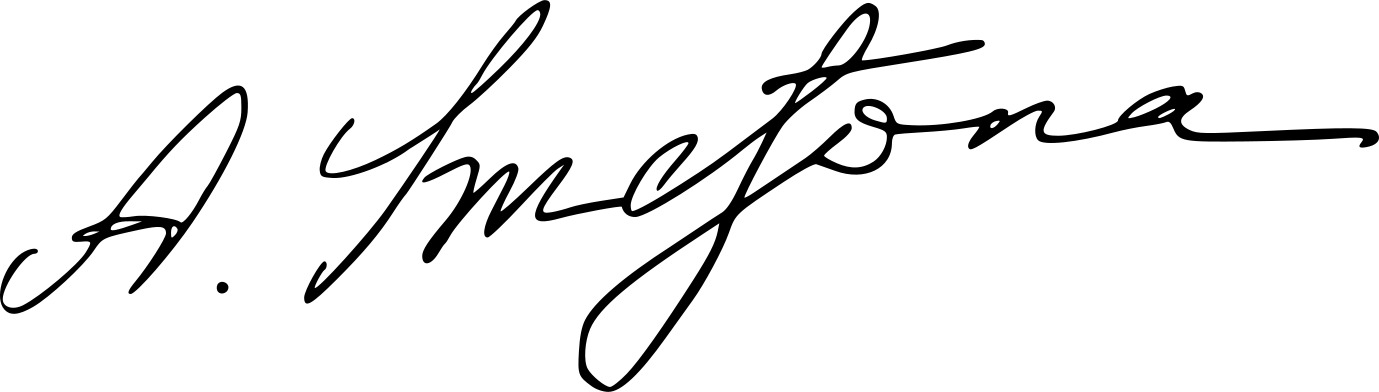
Signature of: antanas smetona